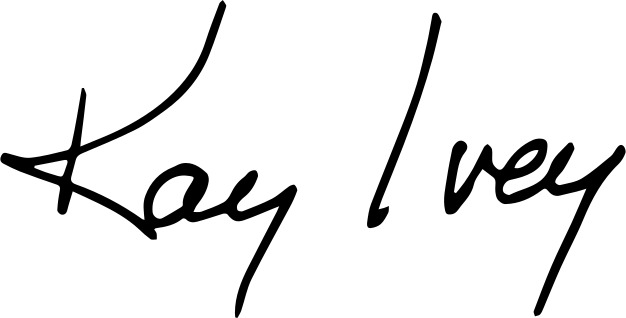
Signature of: kay ivey